Question: In what way does the history help explain the case?
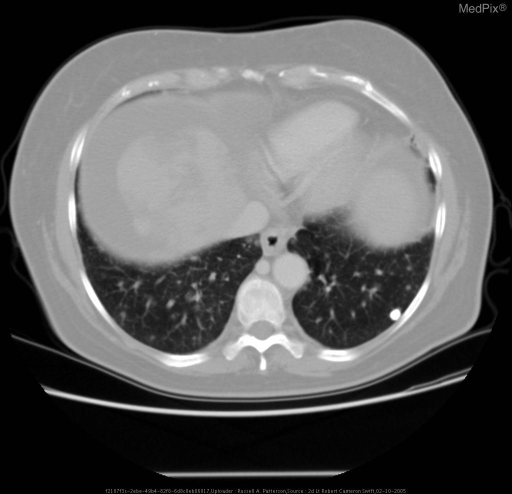
Answer: The patient's history of History (can include gestational age, or age in days, weeks, months):
64 y.o. WF with hx of Breast CA (1996), s/p lumpectomy and XRT, admitted for workup of fatigue, 15-20 lb weight loss in 8 months, and increased abdominal girth in the setting of imaging studies, which show ascites (with peritoneal fluid negative for malignant cells), liver lesions, and multiple lung masses.  Prior workup demonstrated elevated LFTs, Elevated CEA, CA 19-9, CA 125, and negative viral hepatitis panels. is key in understanding the case.